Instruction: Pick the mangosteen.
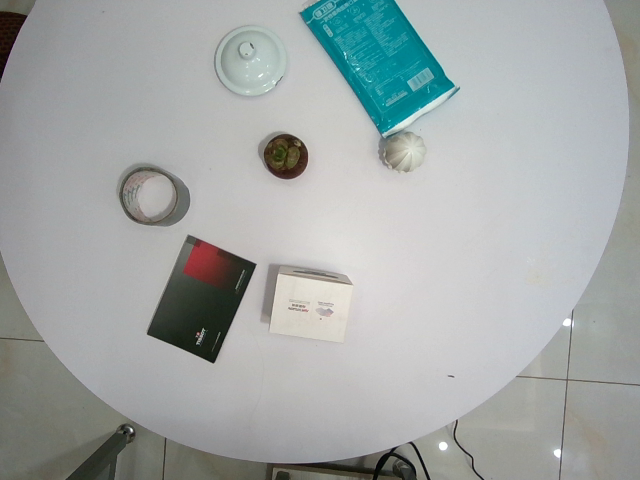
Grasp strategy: vertical